Question: What was observed in the imaging?
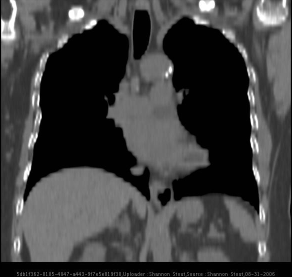
Answer: The imaging shows Small Type 1 hiatal hernia (aka axial or sliding hiatal hernia) Coronal Sag reconstruction.